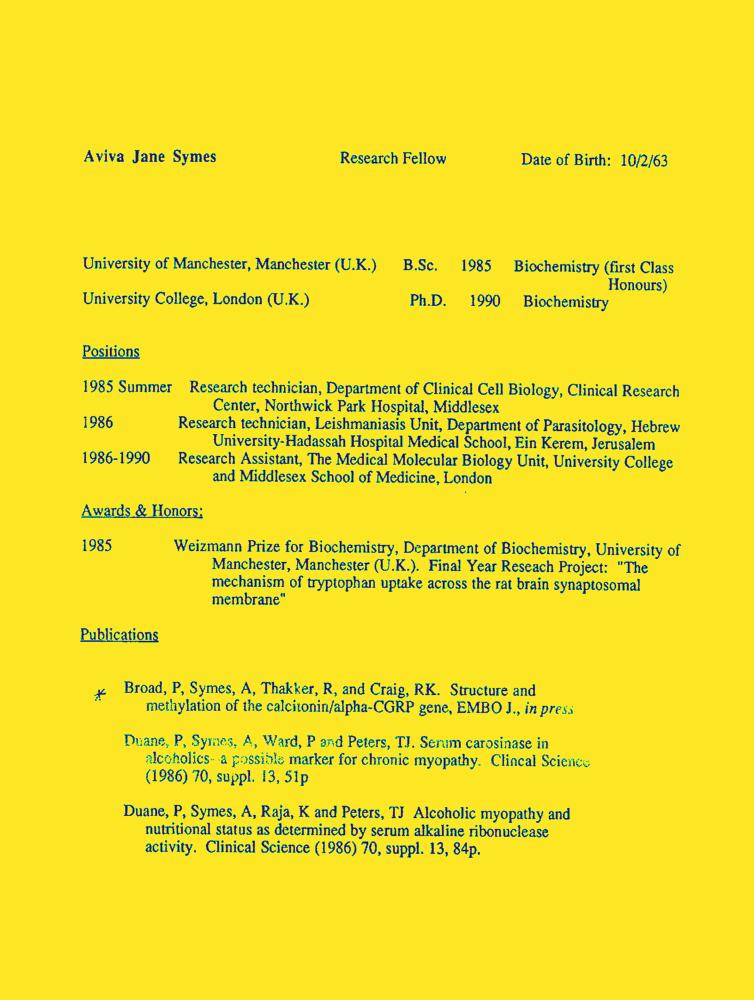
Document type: Resume-Doc